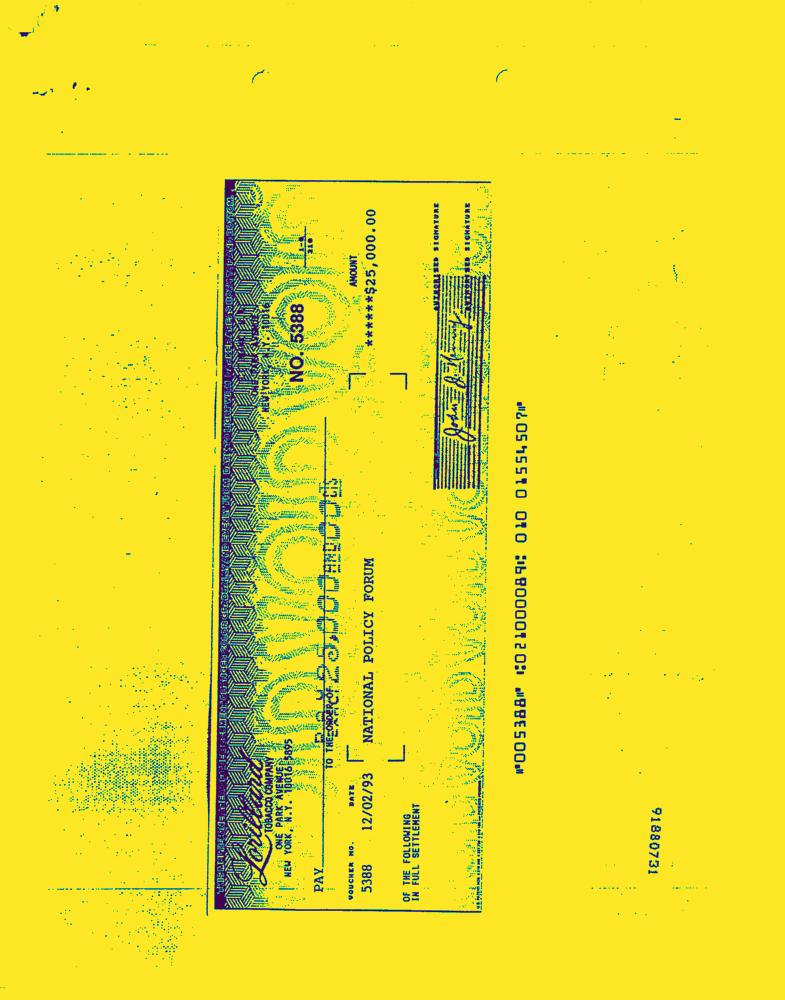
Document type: Invoice-Doc